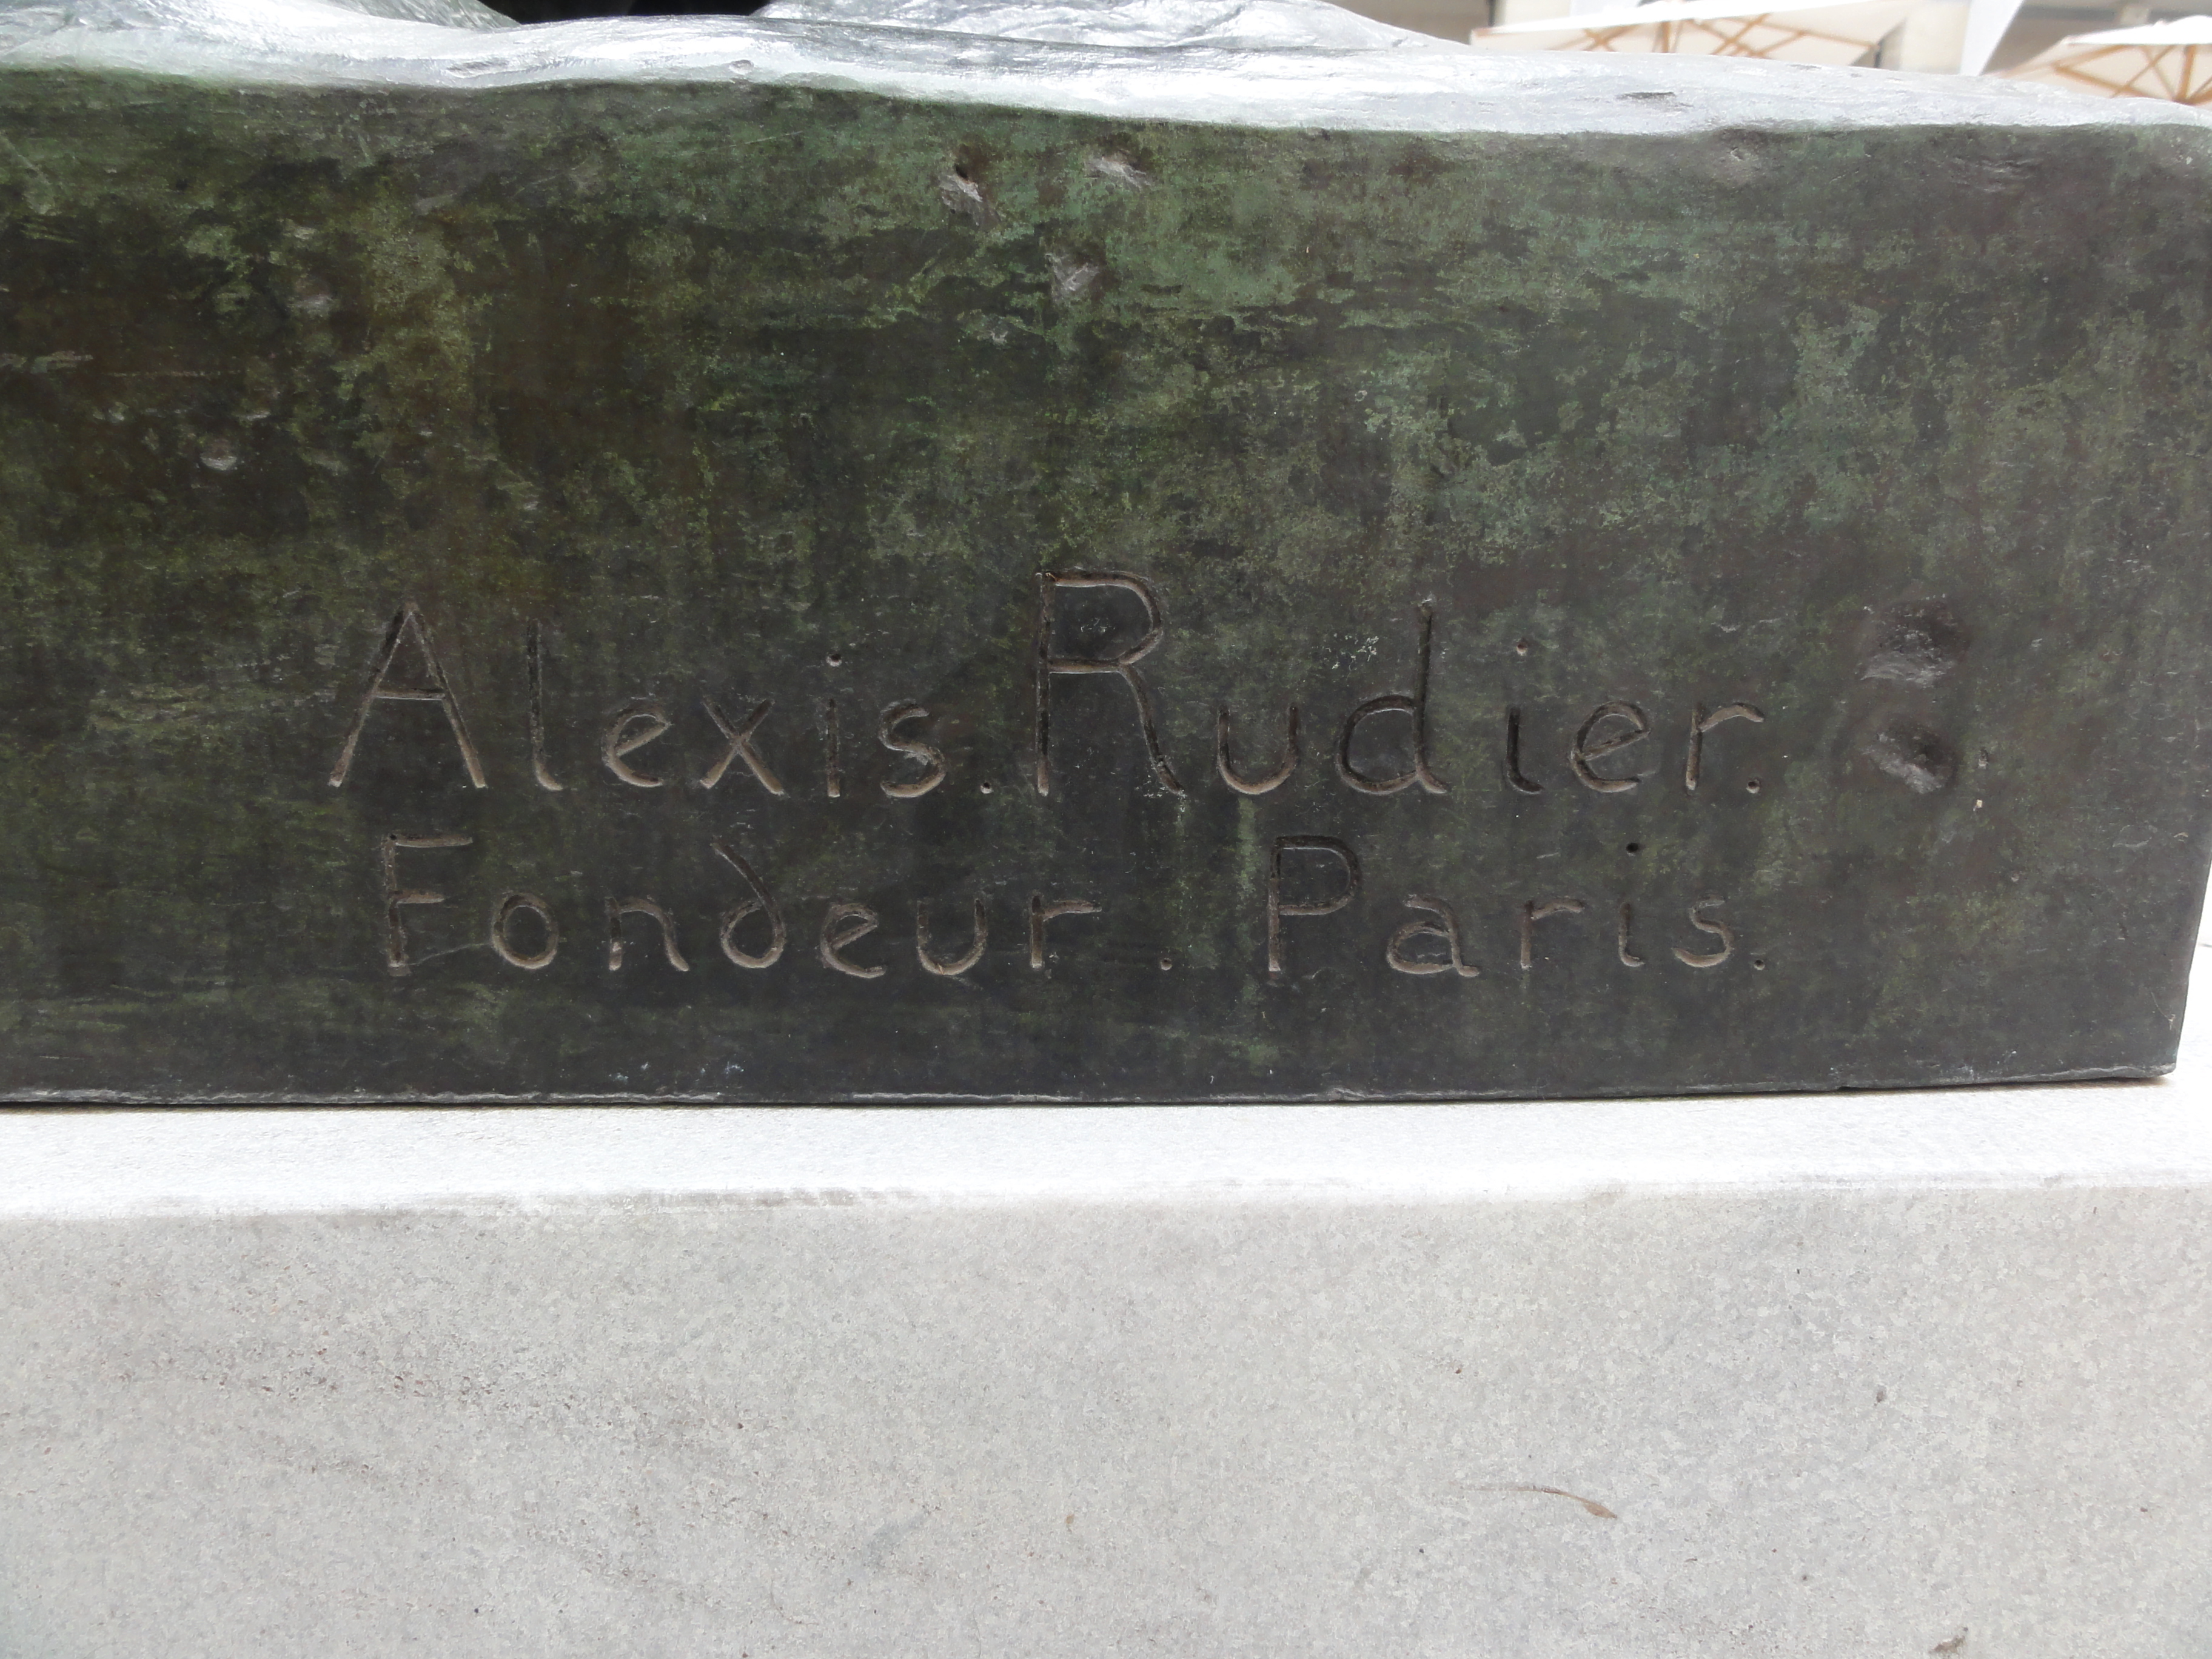
Signature of: alexis rudier